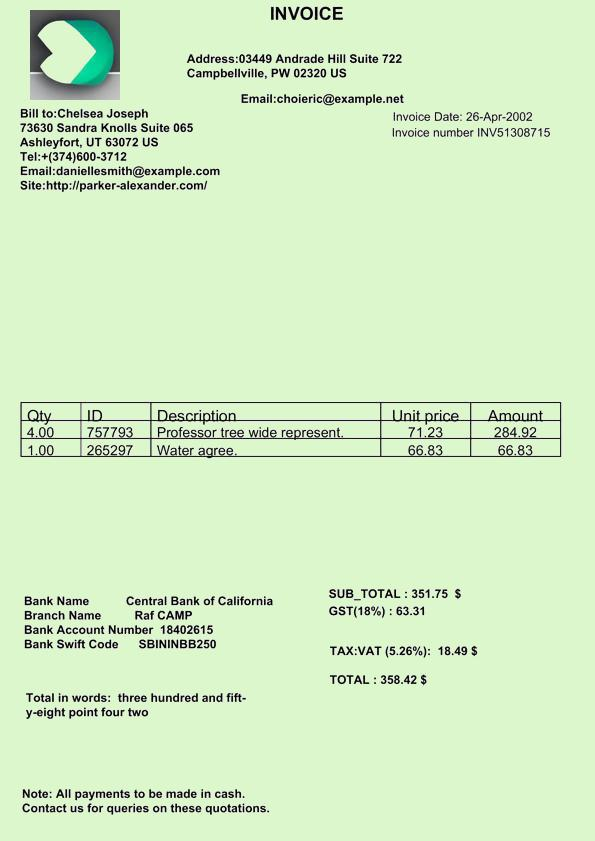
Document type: Invoice